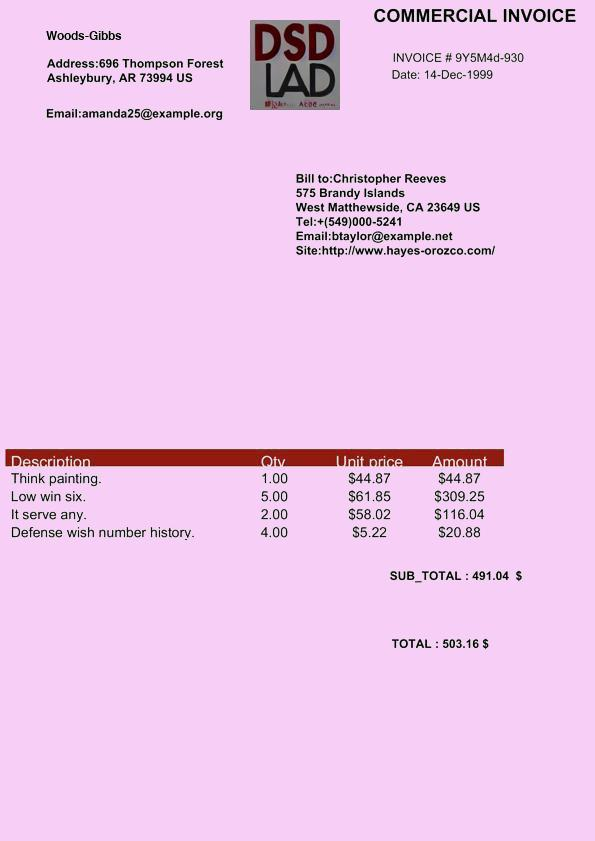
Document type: Invoice